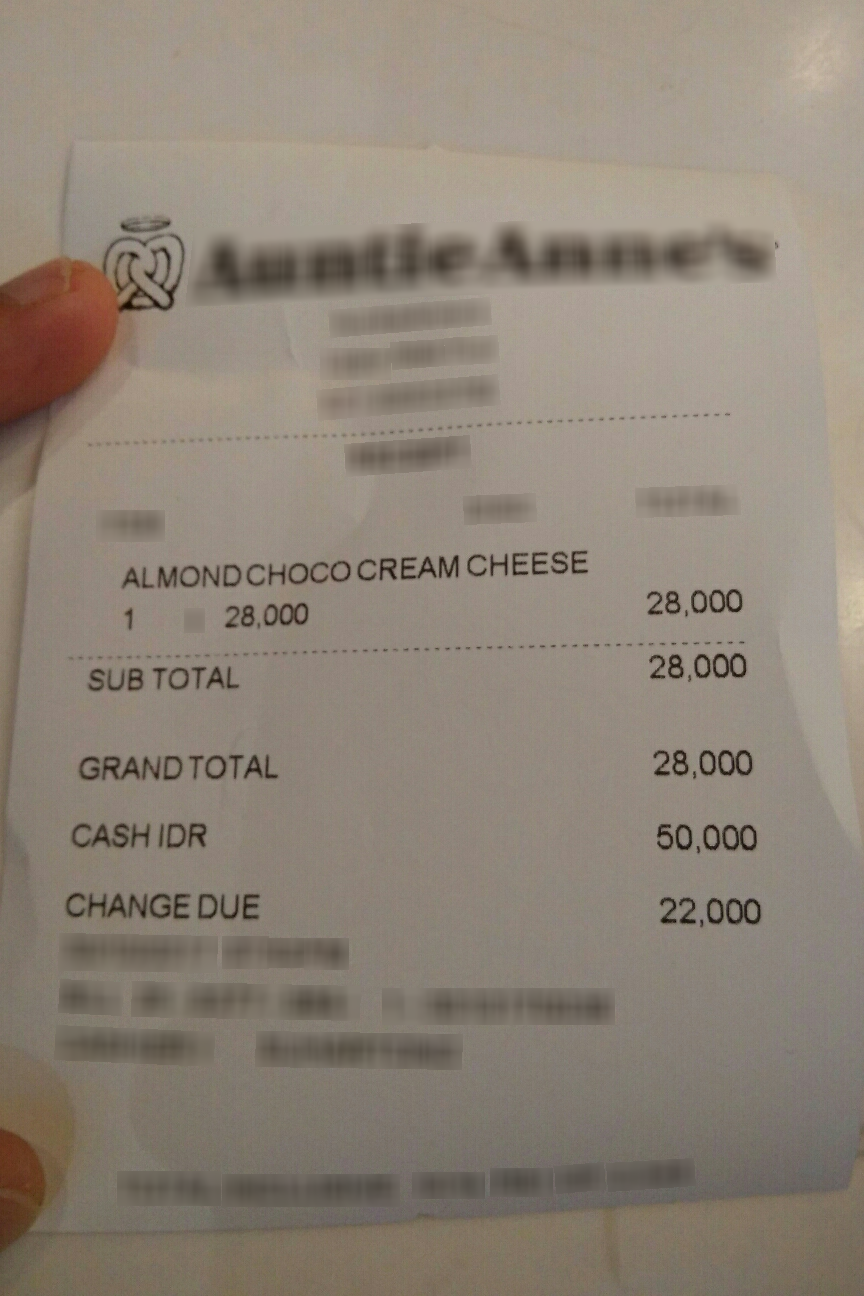
Number of items: 4
Subtotal: 28,000
Total: 28,000
OCR text regions:
text: GRAND
text: TOTAL
text: 28,000
text: CASH
text: IDR
text: 50,000
text: CHANGE
text: DUE
text: 22,000
text: SUB
text: TOTAL
text: 28,000
text: ALMOND
text: CHOCO
text: CREAM
text: CHEESE
text: 1
text: 28,000
text: 28,000